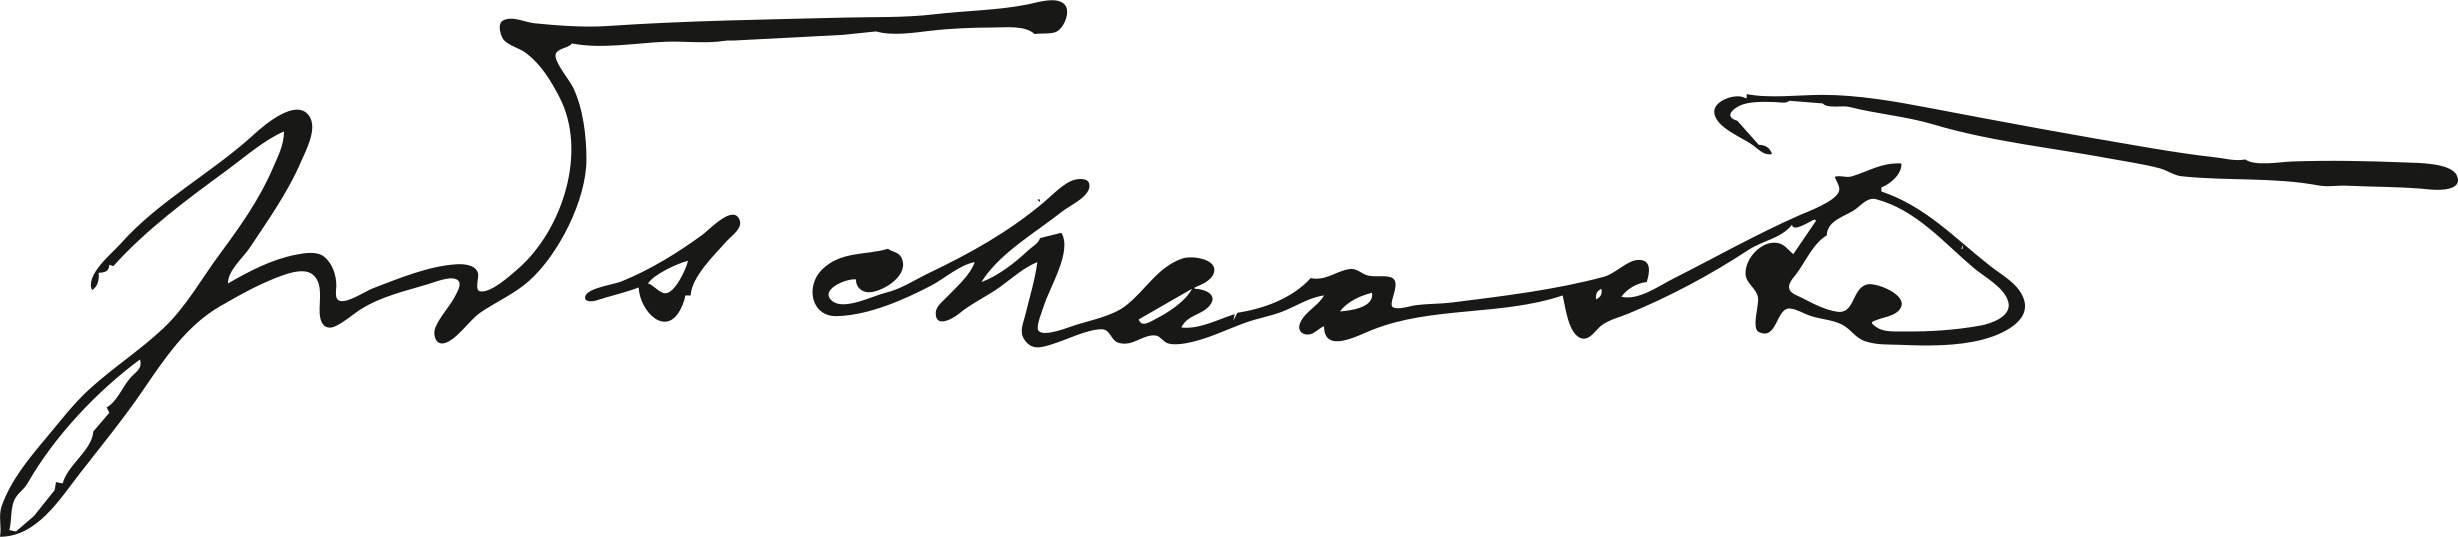
Signature of: jānis čakste